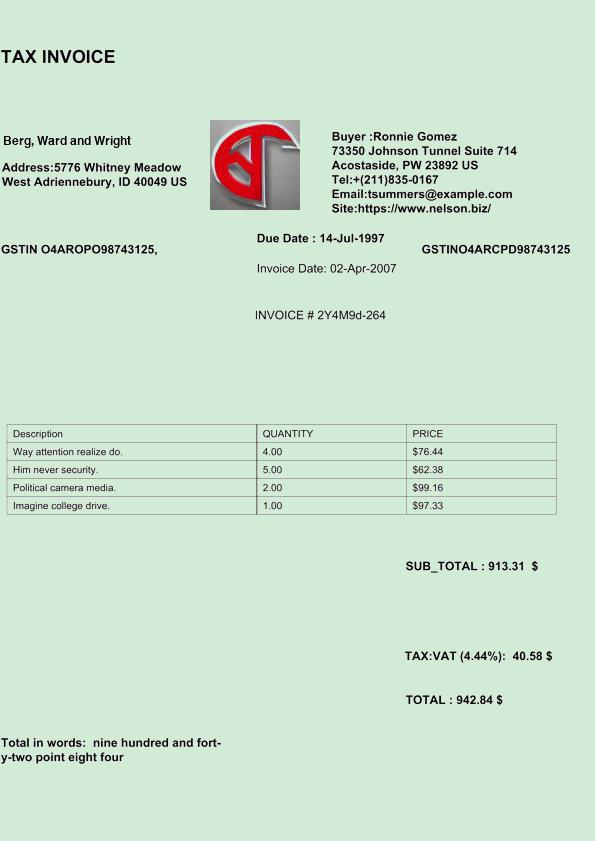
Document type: Invoice